Question: What is the main concern?
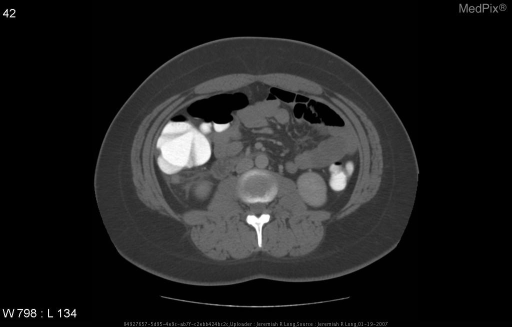
Answer: The findings suggest Axial CT images from the mid abdomen following oral and intravenous contrast material administration demonstrate a blind-ending loop of bowel arising from the cecum directed superiorly with the tip just inferior to the inferior margin of the liver.  The bowel loop is not filled with contrast and measures 1.3 cm from outer wall to outer wall in diameter.  There is some associated inflammatory infiltration of the mesentary and a small amount of perinephric fluid anterior to the right kidney.  There is no free air or abnormal fluid collections to suggest abscess formation.. Axial CT images from the mid abdomen following oral and intravenous contrast material administration demonstrate a blind-ending loop of bowel arising from the cecum directed superiorly with the tip just inferior to the inferior margin of the liver.  The bowel loop is not filled with contrast and measures 1.3 cm from outer wall to outer wall in diameter.  There is some associated inflammatory infiltration of the mesentary and a small amount of perinephric fluid anterior to the right kidney.  There is no free air or abnormal fluid collections to suggest abscess formation.. The patient might have a history of 17 year old female presented to the emergency room with a 12 hour history of abdominal pain that began in her periumbilical region and progressed to the right mid abdomen..